Question: Which state is mentioned in the document?
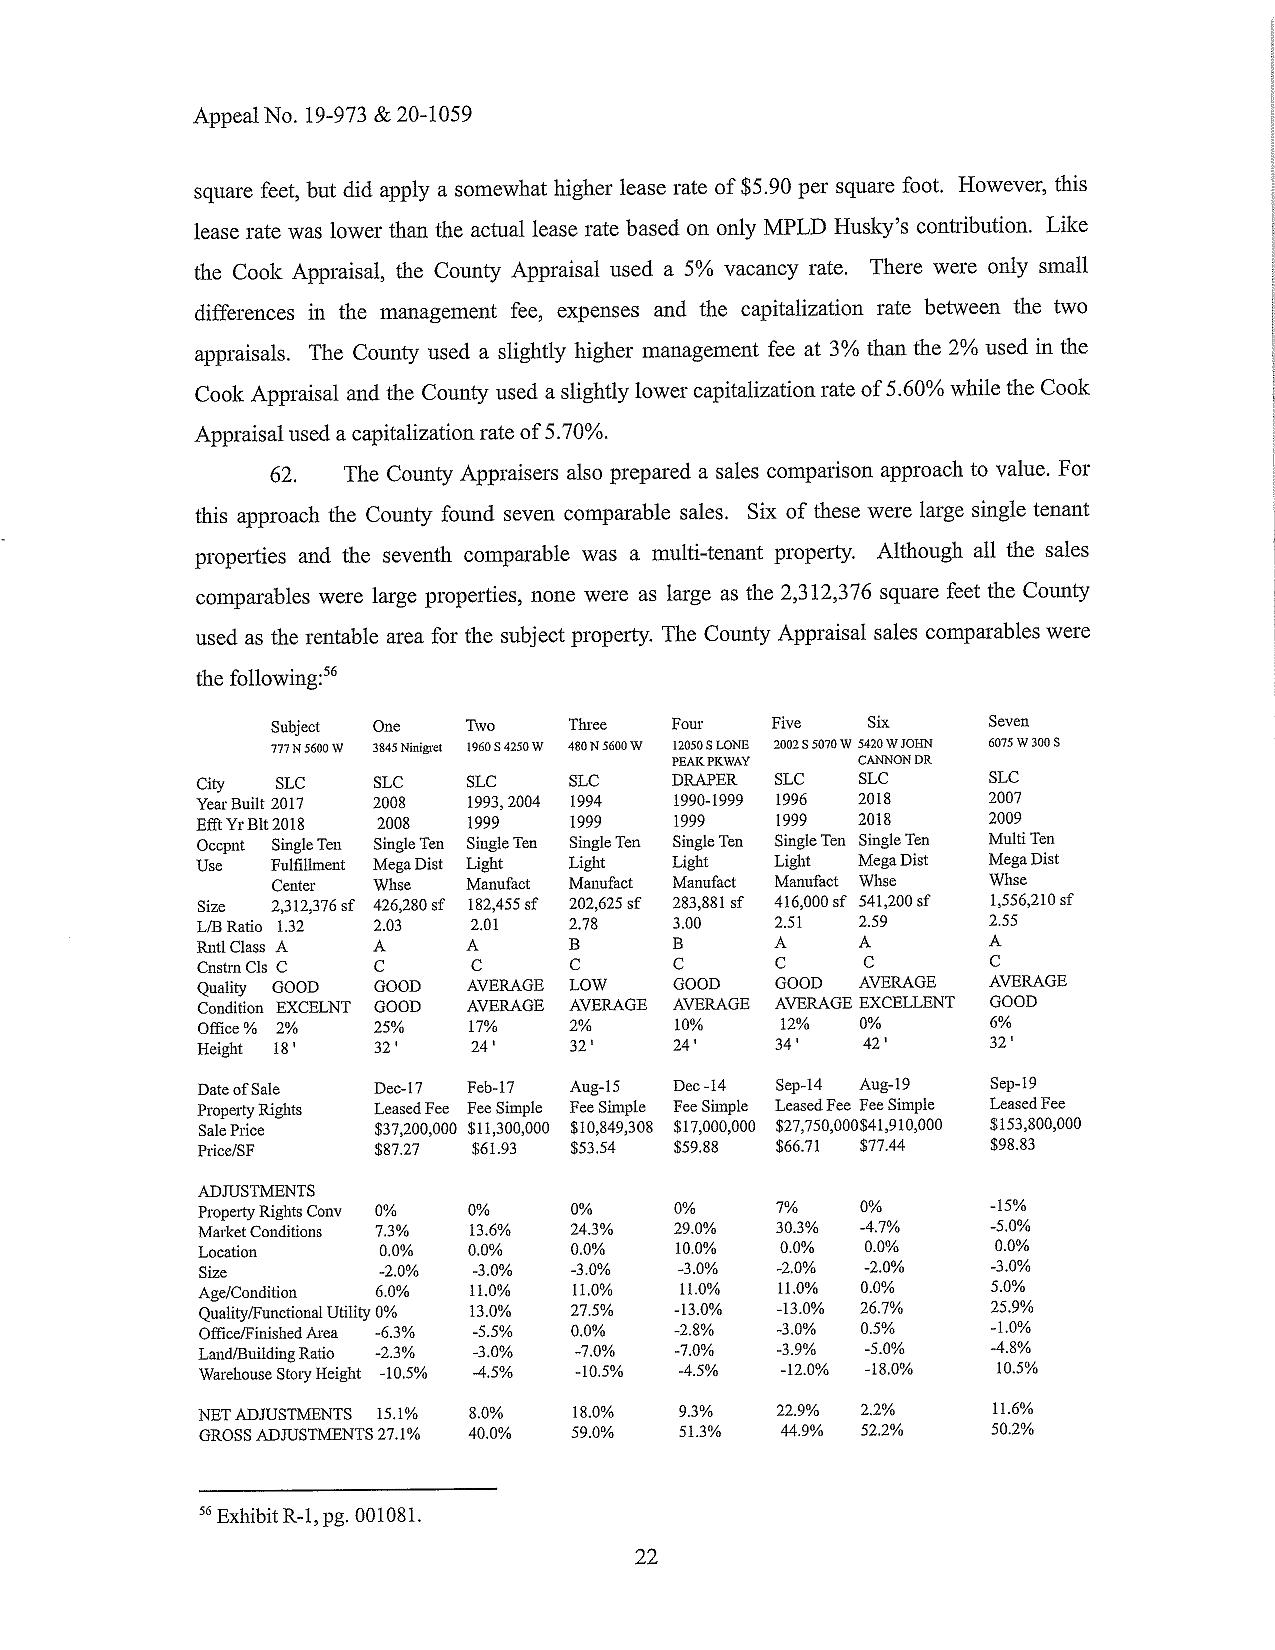
Answer: "SLC"